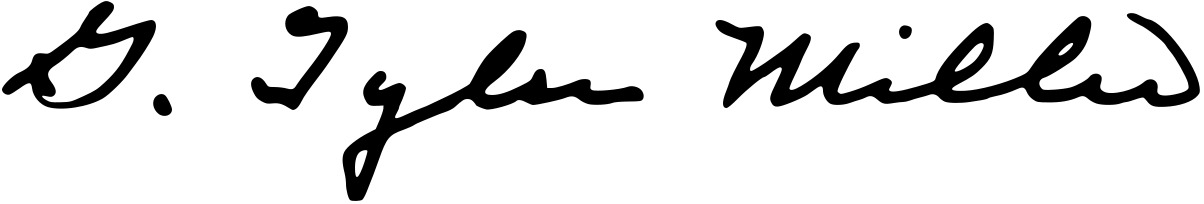
Signature of: g tyler miller